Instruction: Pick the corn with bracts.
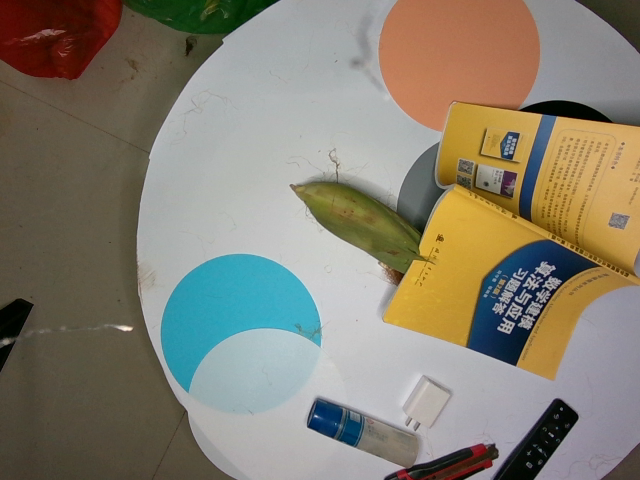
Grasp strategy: vertical